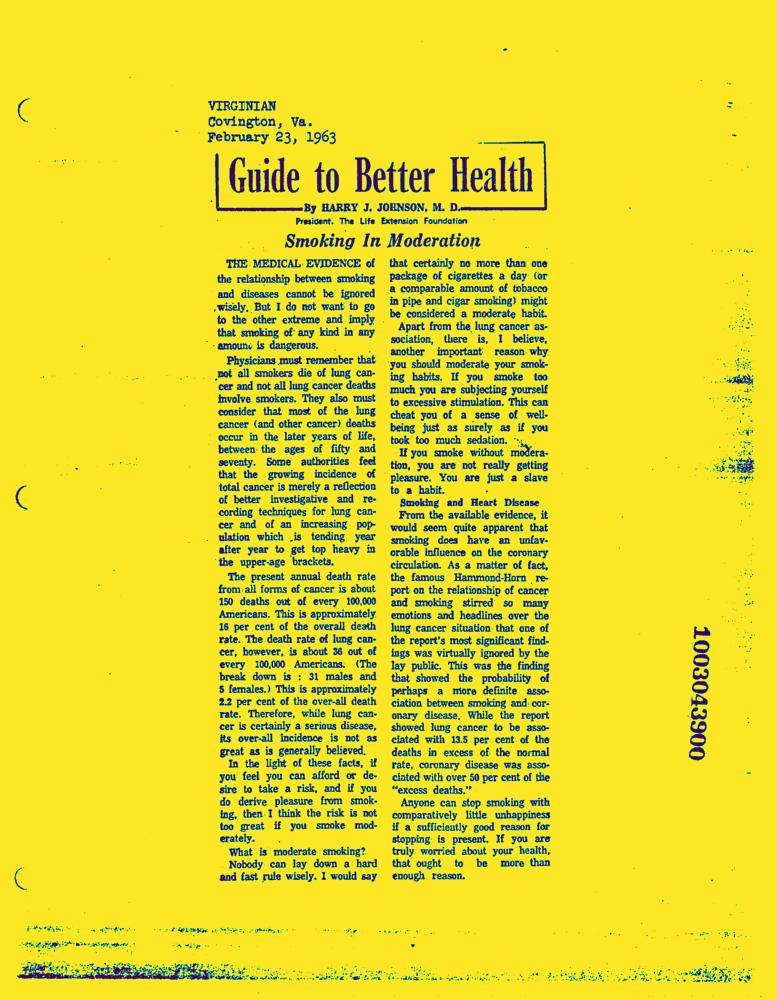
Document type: News-Article